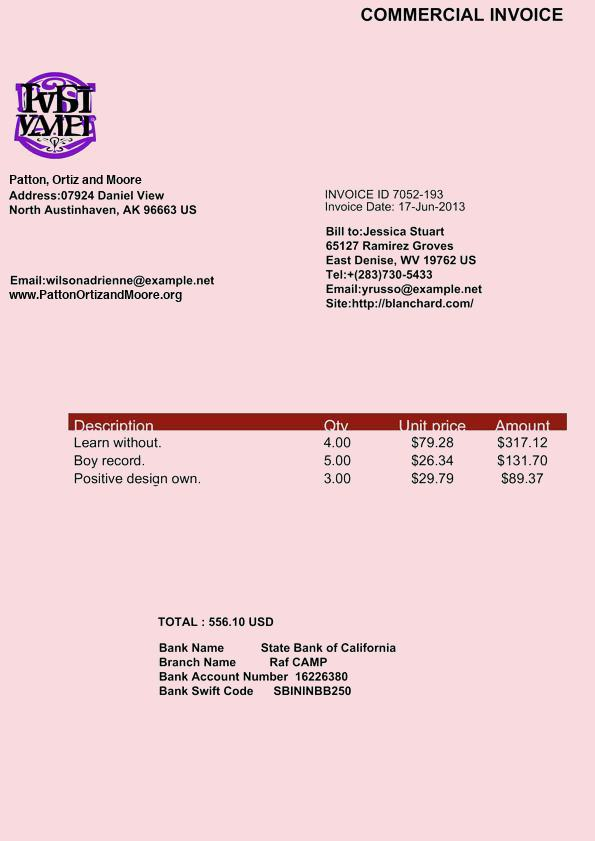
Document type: Invoice